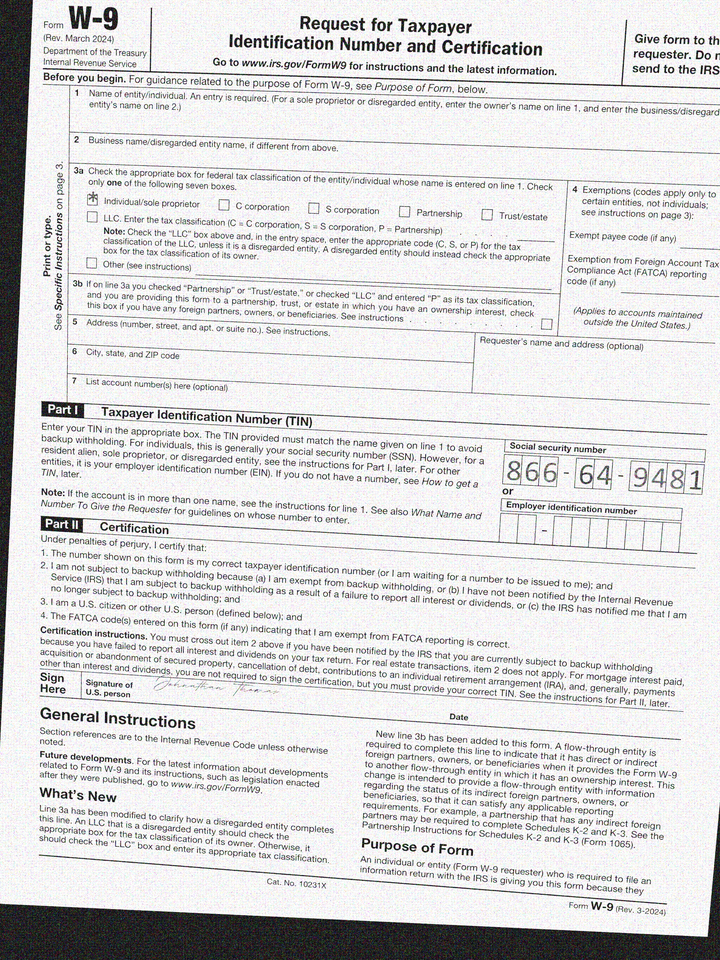
cbx: yes
ssn: 866649481